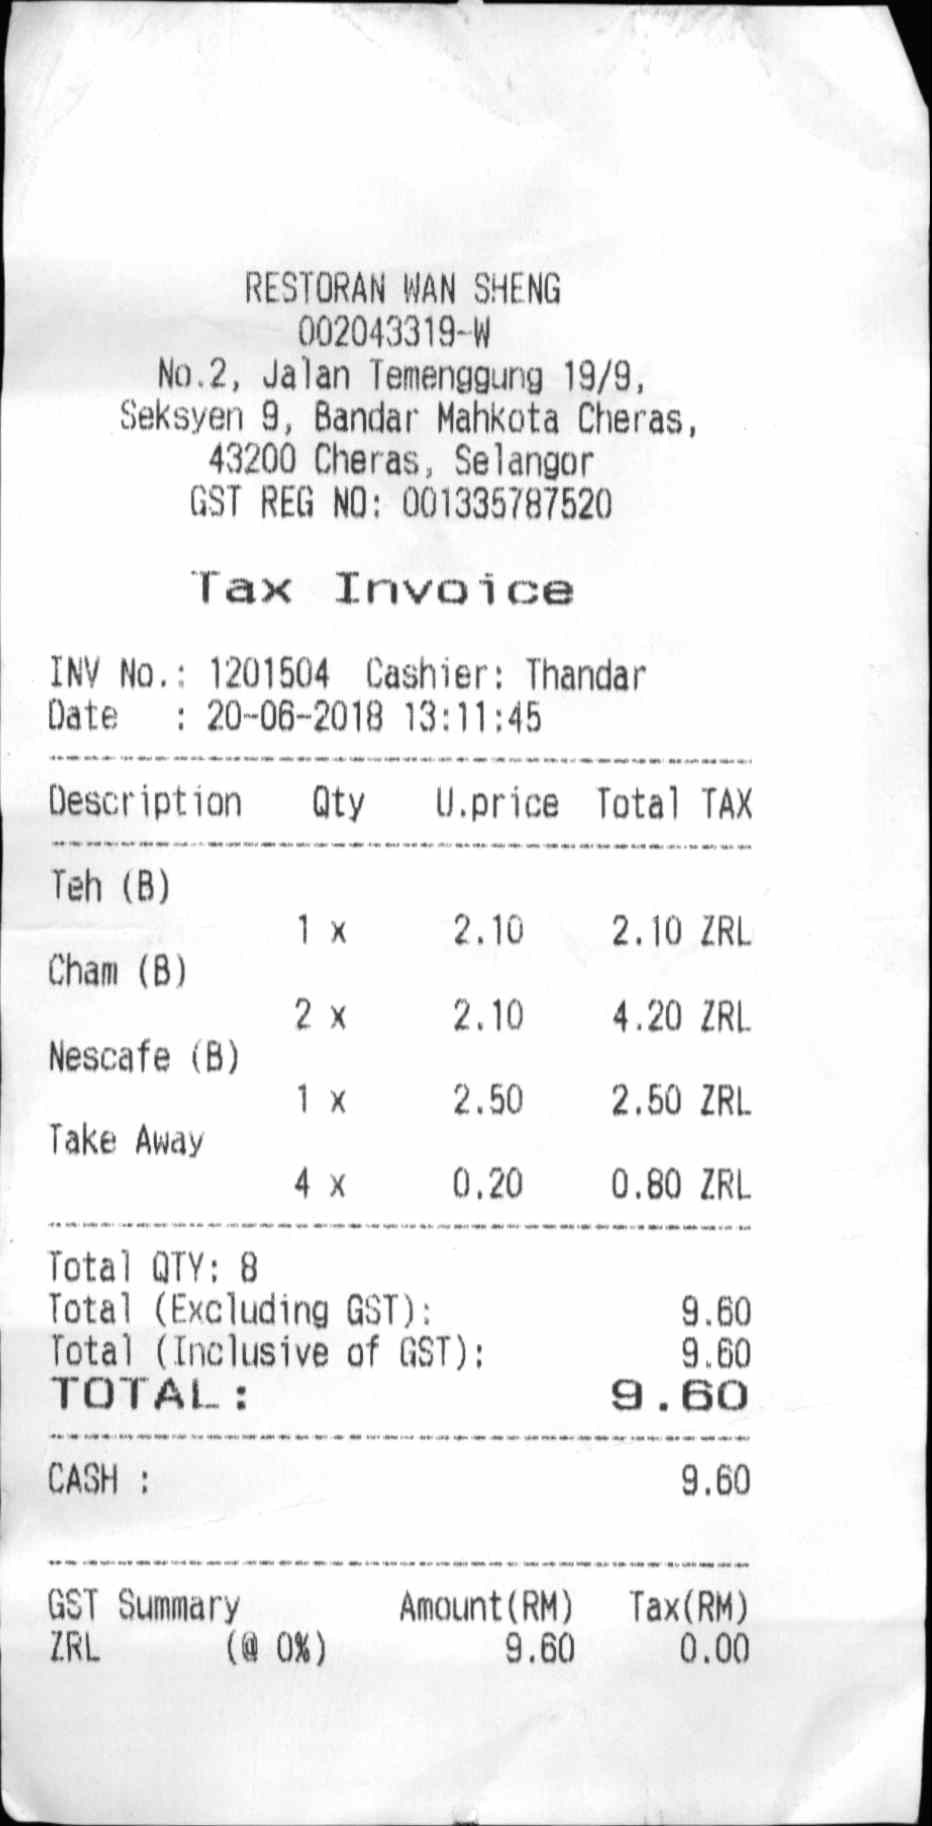
RESTORAN WAN SHENG
002043319-W
NO.2, JALAN TEMENGGUNG 19/9,
SEKSYEN 9, BANDAR MAHKOTA CHERAS,
43200 CHERAS, SELANGOR
GST REG NO: 001335787520
TAX INVOICE
INV NO.: 1201504
CASHIER: THANDAR
DATE
: 20-06-2018 13:11:45
DESCRIPTION
QTY
U.PRICE
TOTAL
TAX
TEH (B)
1 X
2.10
2.10
ZRL
CHAM (B)
2 X
2.10
4.20
ZRL
NESCAFE (B)
1 X
2.50
2.50
ZRL
TAKE AWAY
4 X
0.20
0.80
ZRL
TOTAL QTY: 8
TOTAL (EXCLUDING GST):
9.60
TOTAL (INCLUSIVE OF GST):
9.60
TOTAL :
9.60
CASH :
9.60
GST SUMMARY
AMOUNT(RM)
TAX(RM)
ZRL
(@ 0%)
9.60
0.00